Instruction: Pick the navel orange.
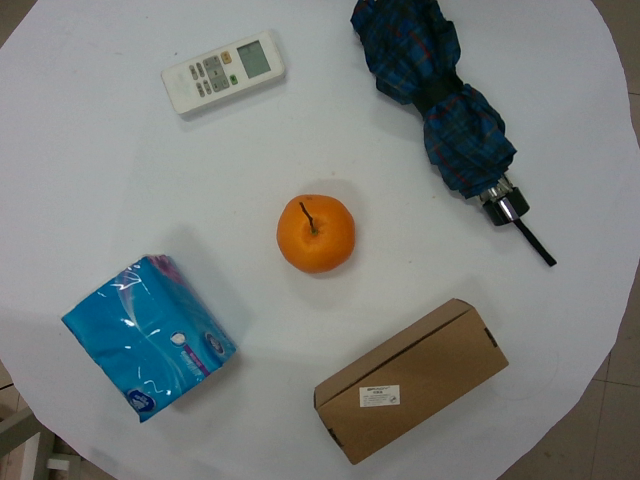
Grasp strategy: vertical